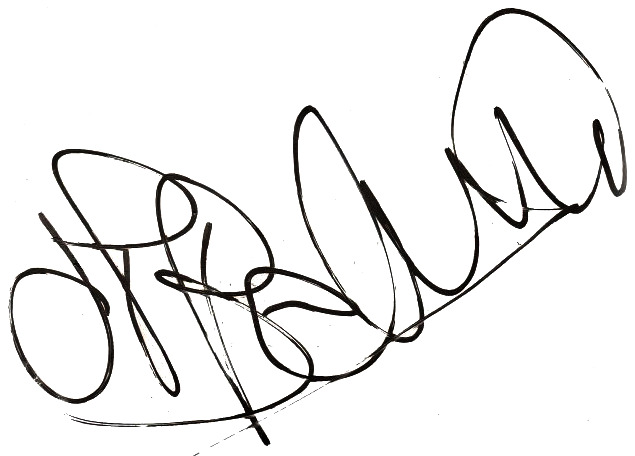
Signature of: jean paul belmondo